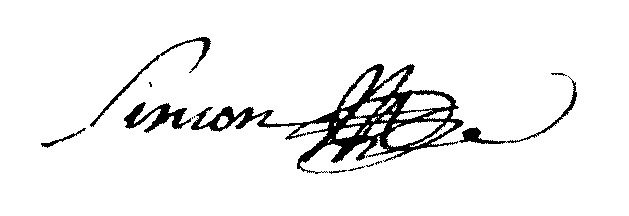
Signature of: jean françois simon